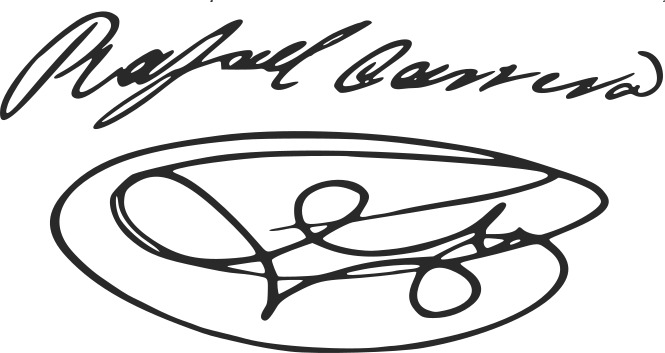
Signature of: rafael carrera